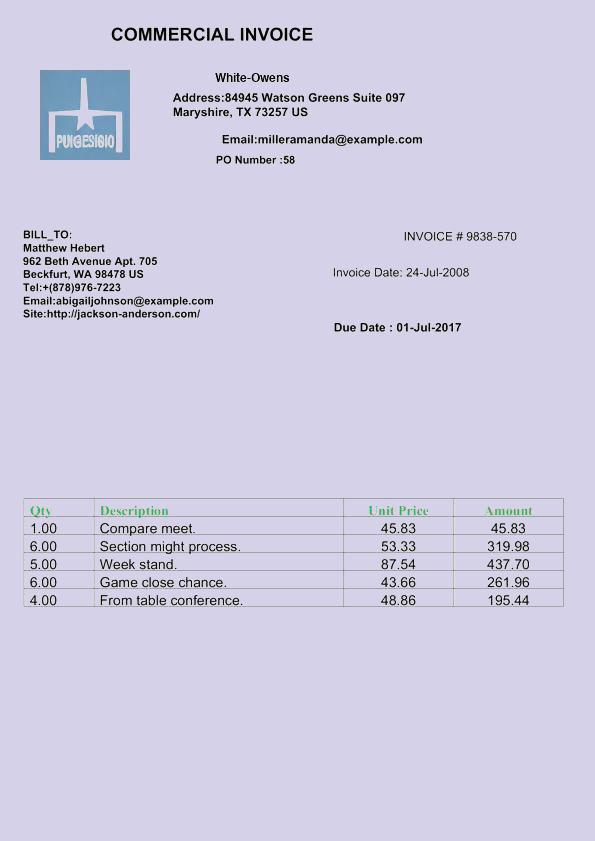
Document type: Invoice